Question: Talk about the condition:
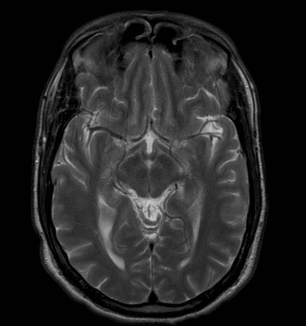
Answer: The disease is discussed as: Monocular Blindness - Optic nerve proximal to Chiasm
• Retinal Detachment
• Central Retinal Artery/Vein Occlusion
• Optic Neuritis
• Trauma
• Tumor

Bitemporal Hemianopsia - Suprasellar lesion behind chiasm
• Pituitary Adenoma

Homonymous Hemianoposia - Distal to Chiasm:
• 40% Occipital, 25% Temporal, 5% optic tract and LGB
• 70% infarcts, 15% neoplasms, 5% hemorrhage, ??% trauma
>>>PCA infarct
>>>MCA infarct
>>>AChA infarct (Eur Neurol 2000;43(1):35-8)
>>>Watershed Infarcts (Acta Med Scand 1984;216(4):417-22)
>>>Carotid Dissection (J Neuroophthalmol 1999 Jun;19(2):136-9)
>>>Chiropractic Manipulation (Am J Ophthalmol 1997 Jun;123(6):851-2)
• Lateral Geniculate Body (LGB)
• Occipital Infarct
>>>Unilateral progressing to Bilateral (J Neurol Neurosurg Psychiatry 1983 Jan;46(1):78-80)

Quandrantanopsia - Optic Radiations distal to LGB (Lateral Geniculate Body)  Lesions in Myer's loop cause a superior quadrantanopsia.

Test yourself:
http://www.thinkingmedicine.com/elearning/vfield/
http://www.thebarrow.org/Education_And_Resources/Barrow_Quarterly/205263
http://en.wikipedia.org/wiki/Lateral_geniculate_nucleus
http://en.wikipedia.org/wiki/File:ERP_-_optic_cabling.jpg
http://www.ihrfoundation.org/intracranial/hypertension/info/C68/
http://www.osnsupersite.com/view.aspx?rid=29843
http://www.reingoldeyecenter.com/glaucoma.aspx